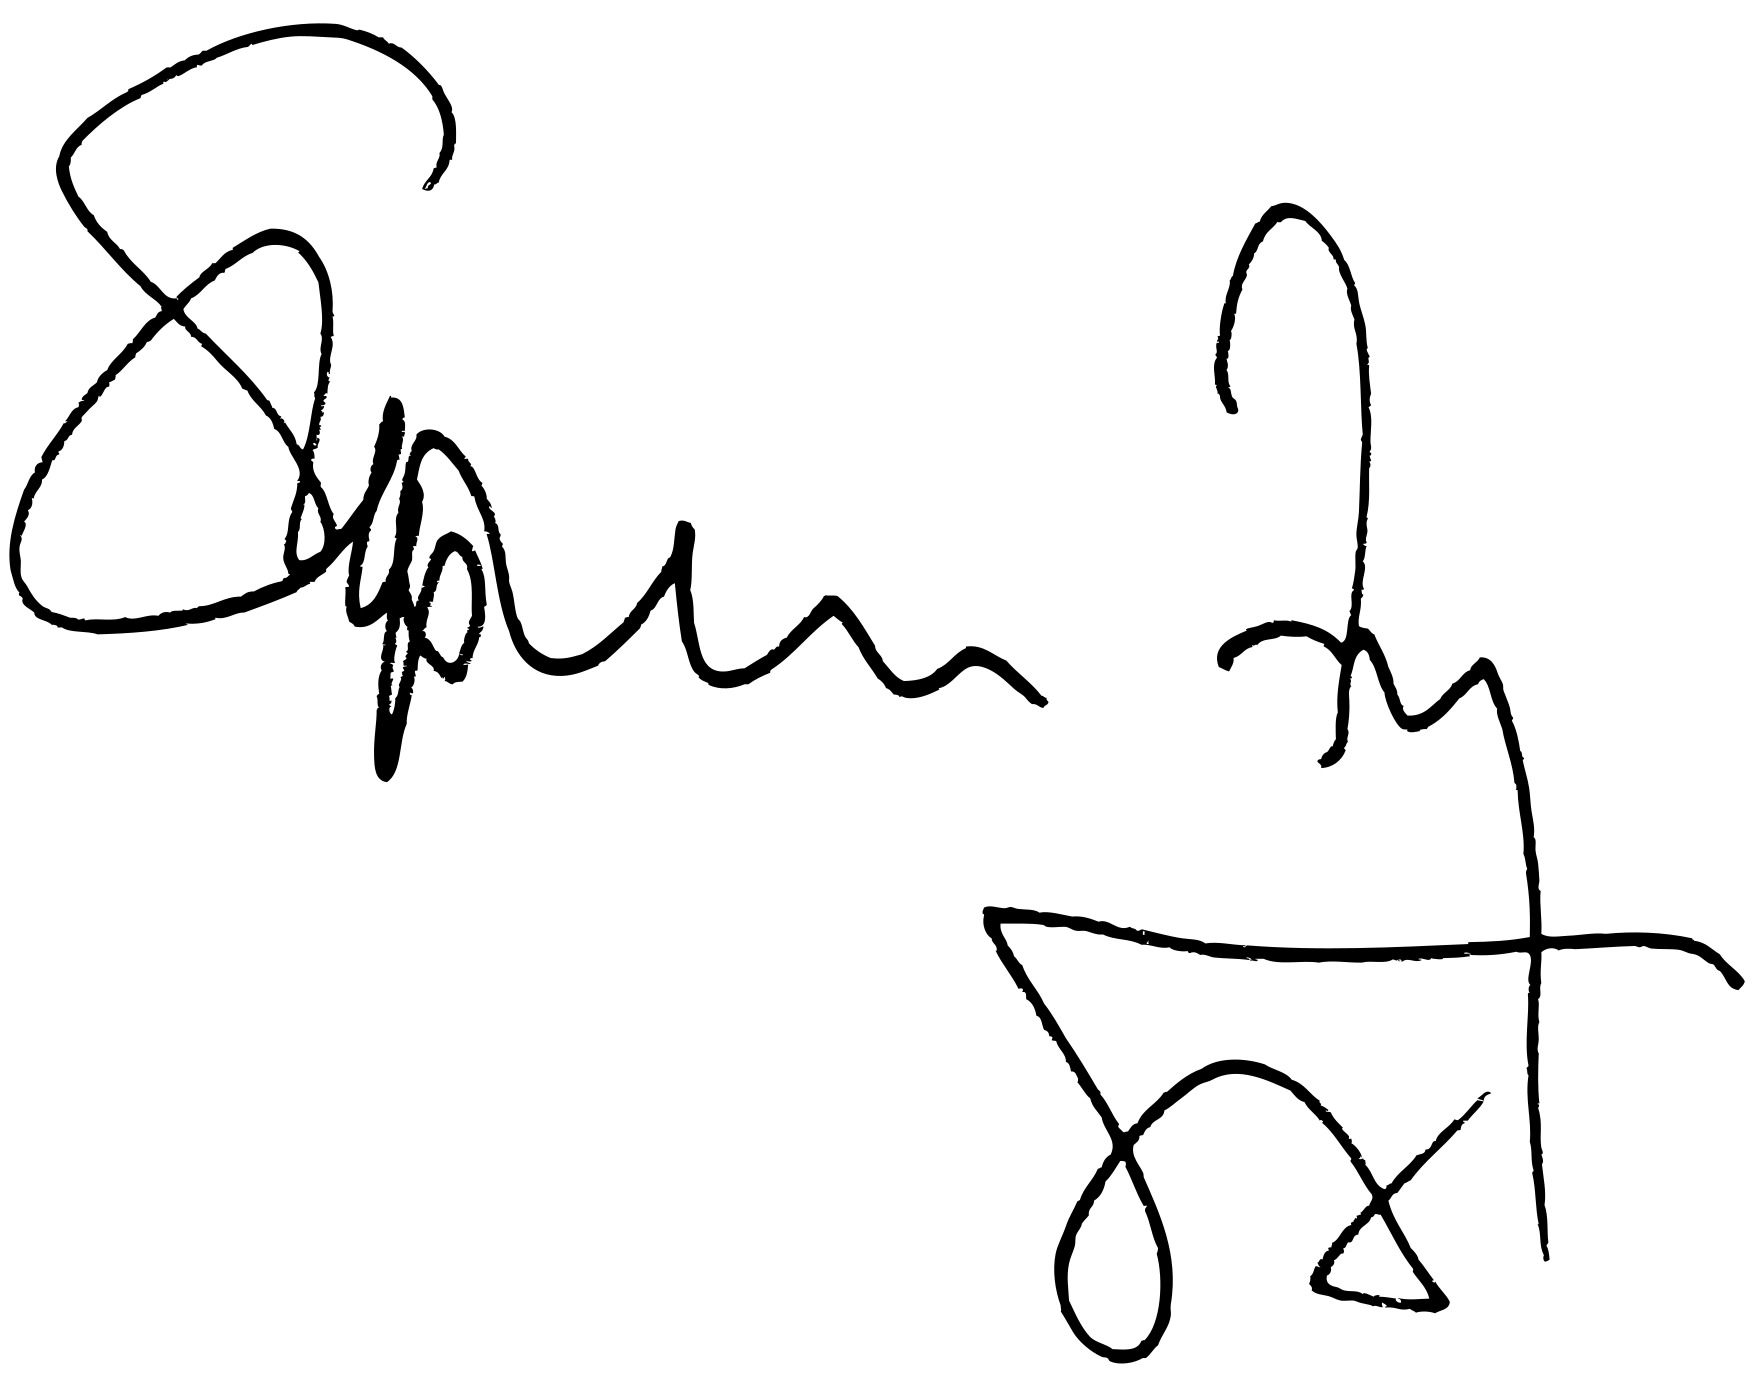
Signature of: stephen fry